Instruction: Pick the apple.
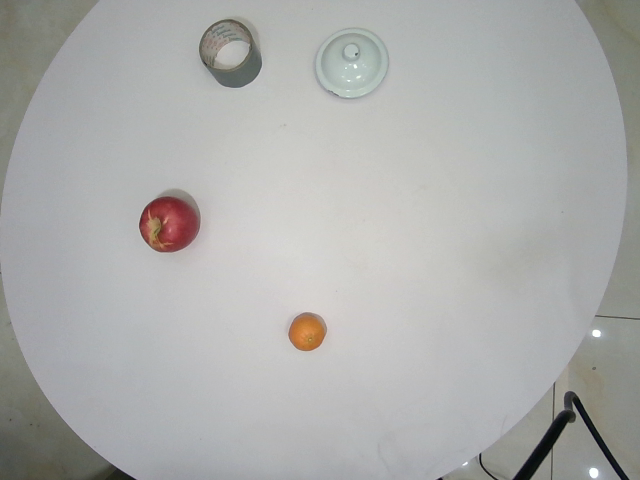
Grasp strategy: vertical